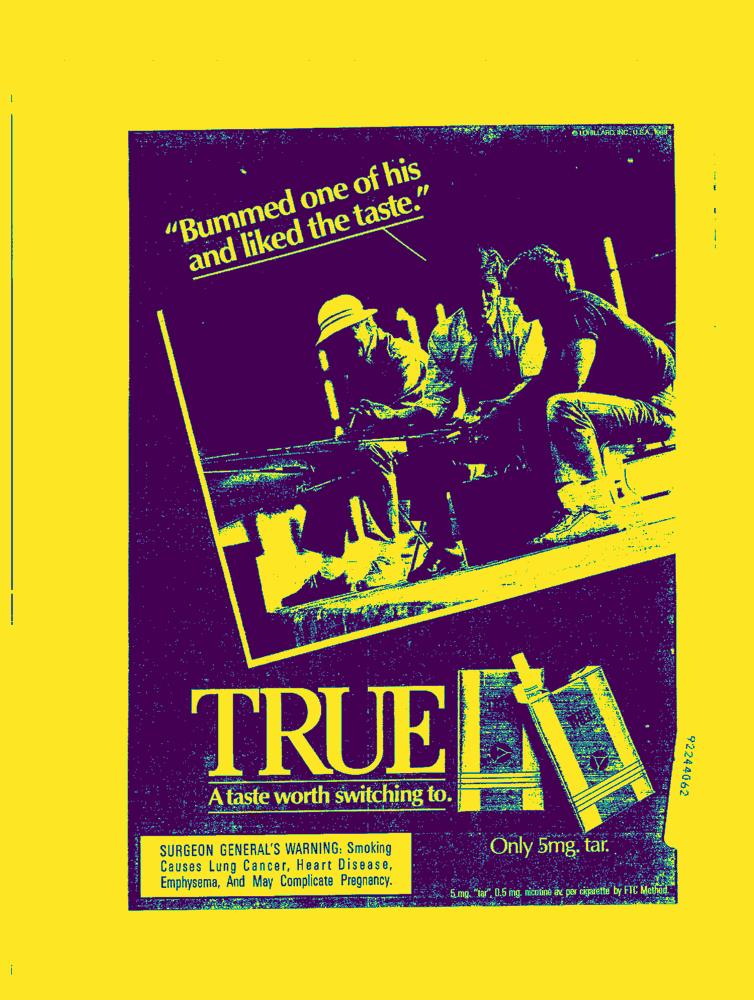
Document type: AD